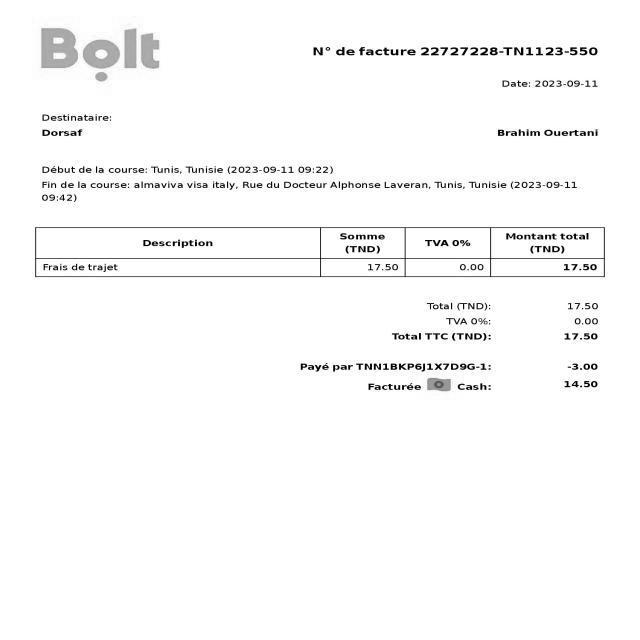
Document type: Invoice